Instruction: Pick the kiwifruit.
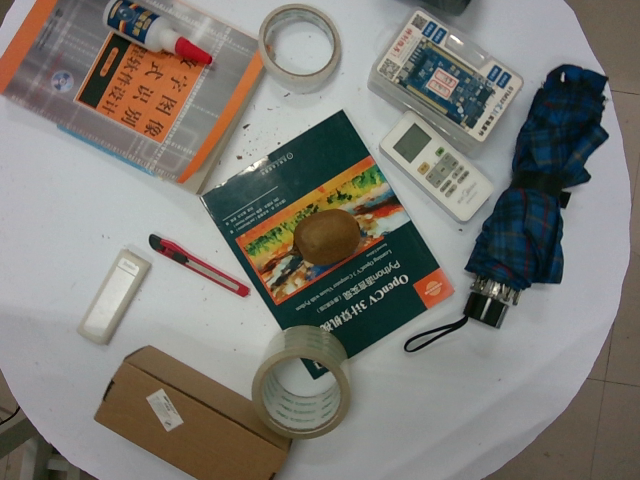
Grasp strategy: vertical